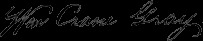
Signature of: william crane gray